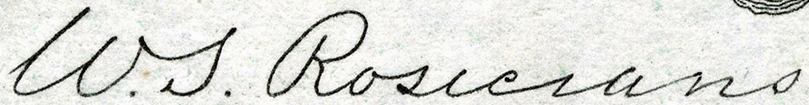
Signature of: william rosecrans